Question: Describe the condition in detail:
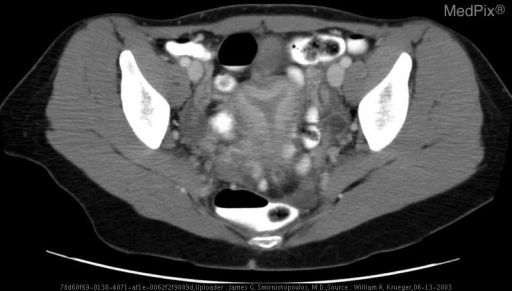
Answer: The disease is discussed as: Nine percent (9%) of women seen for infertility have anomalies of the genital tract.  Congenital female reproductive organ abnormalities result from arrested or incomplete development of the mullerian ducts which normally fuse to form the cranial 1/3 of the vagina, cervix, uterus and fallopian tubes.  Between 20-50% of these patients will also have urinary tract abnormalities.  MRI and Hysterosalpingograms are commonly used for diagnosis.

Arrested mullerian duct development will result in uterine aplasia or unicornuate uterus.  5-20% of unicornuates will have ipsilateral renal agenesis.

Failure of complete fusion of the mullerian ducts results in duplication of varying degrees:

• Didelphys:  2 uterine horns, bicollis, 2 vaginal canals.
• Septate:  Midline septum within the uterus with normal contour of uterine fundus. These patients are at much higher risk for spontaneous abortion.
• Bicornuate:  2 uterine horns as described above with single cervix and double vagina or single vagina and bicollis.
• Arcuate: Most common anomaly not associated with reproductive failure. Has a normal fundal contour with smooth indentation of the fundal endometrial canal and no division of uterine horns.